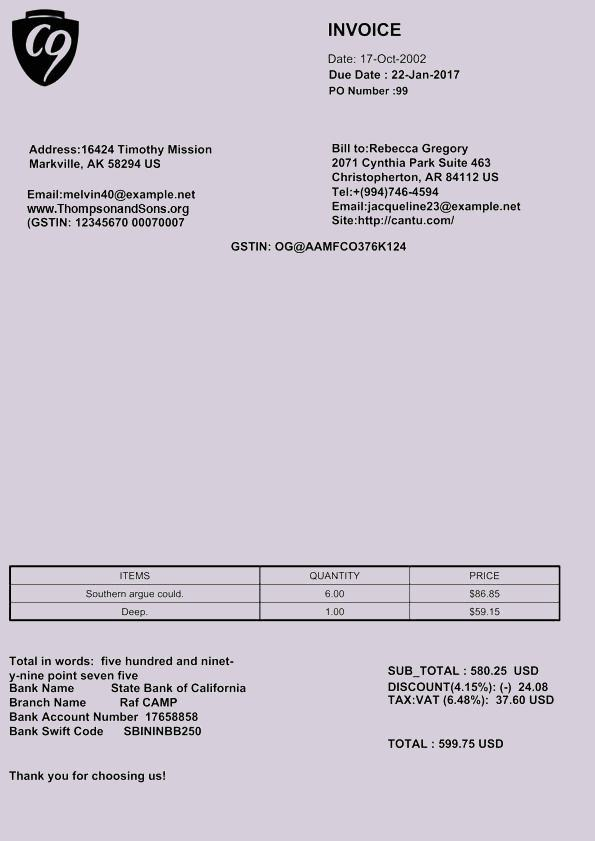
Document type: Invoice